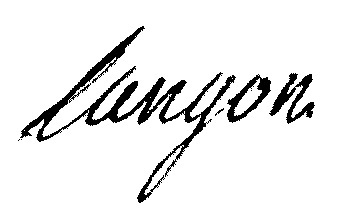
Signature of: nicolas françois de langon